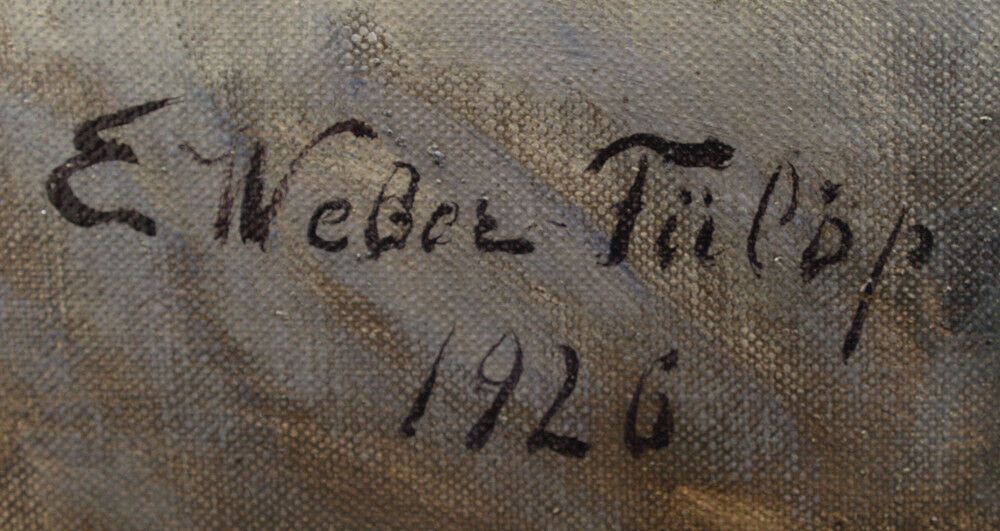
Signature of: elisabeth weber fülöp